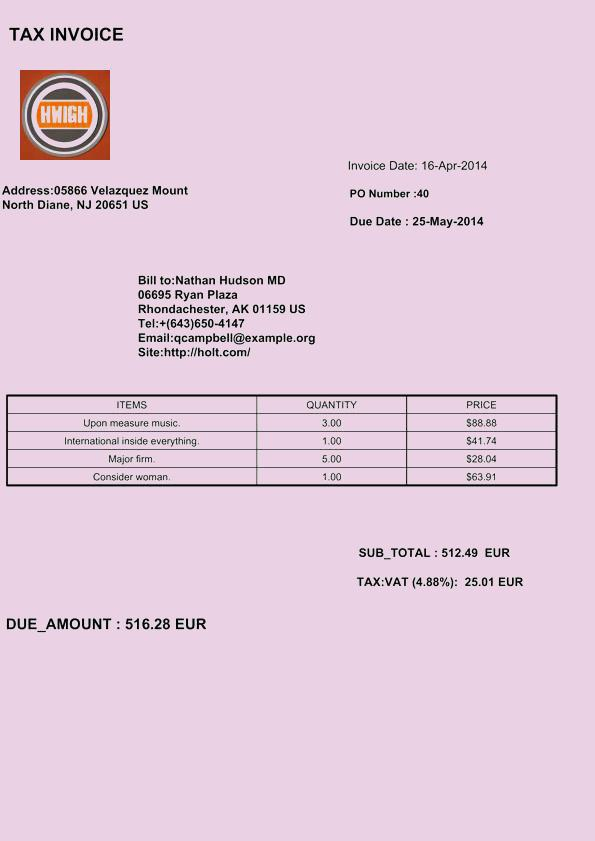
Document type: Invoice